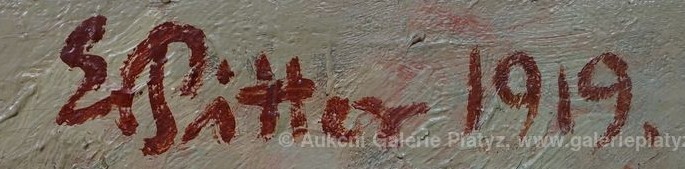
Signature of: emil pitter